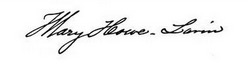
Signature of: mary howe